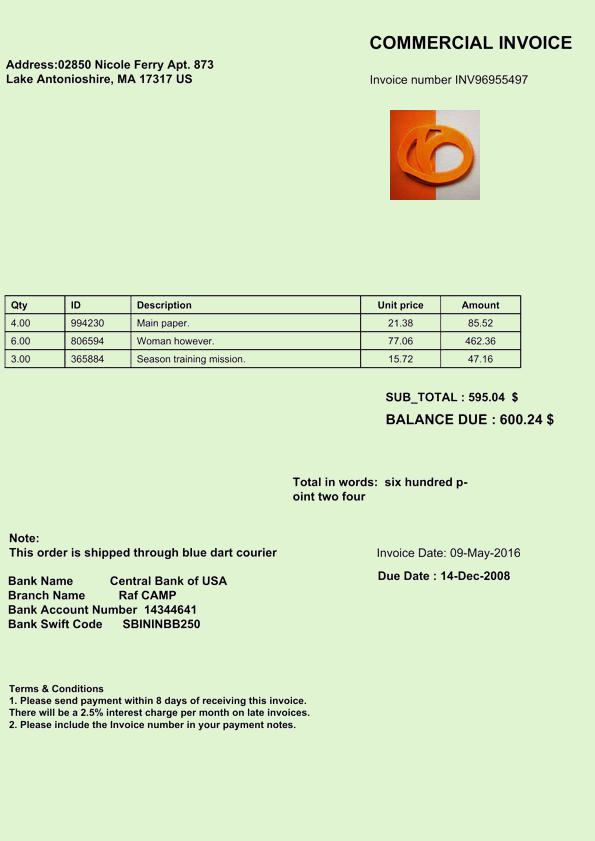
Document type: Invoice